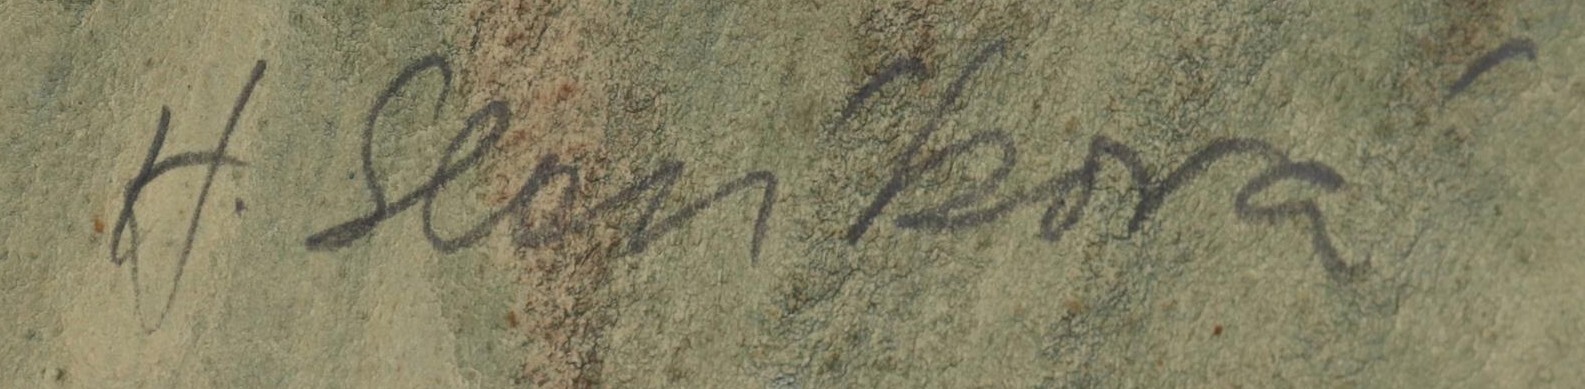
Signature of: helena slavíková